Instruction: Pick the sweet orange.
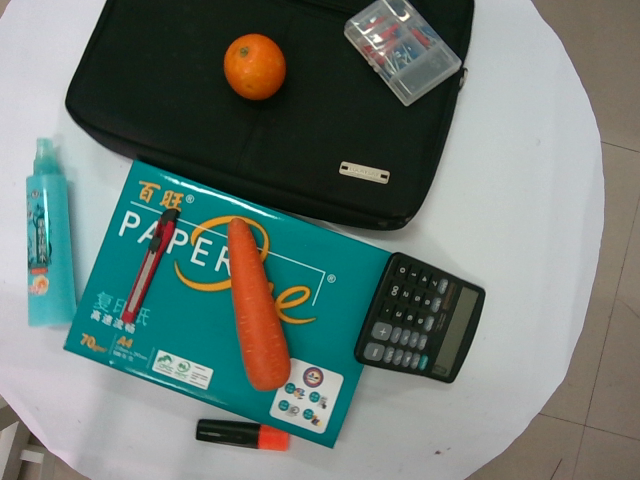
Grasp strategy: vertical